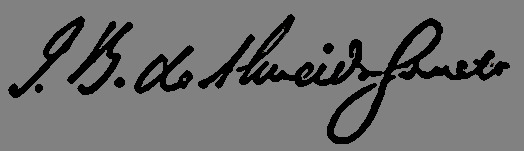
Signature of: almeida garrett